Question: What appears to be the issue?
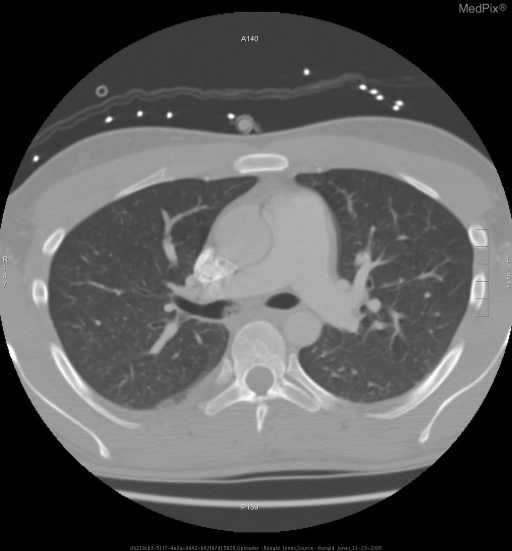
Answer: The findings suggest There is a large loculated mucous plug within the right main stem bronchus, from the level of the carinaand extending into the bronchus intermedius and its branching airways within the right lower lobe to affect mostly the basal segment of the right lower lobe.  There is consolidation in the medial basal and posterior basal segments of the right lower lobe with associated pleural fluid collection.. There is a large loculated mucous plug within the right main stem bronchus.. The patient might have a history of 26 y/o man with traumatic brain injury had oxygen saturation decrease to mid 80’s which would not correct with O2 by face mask..